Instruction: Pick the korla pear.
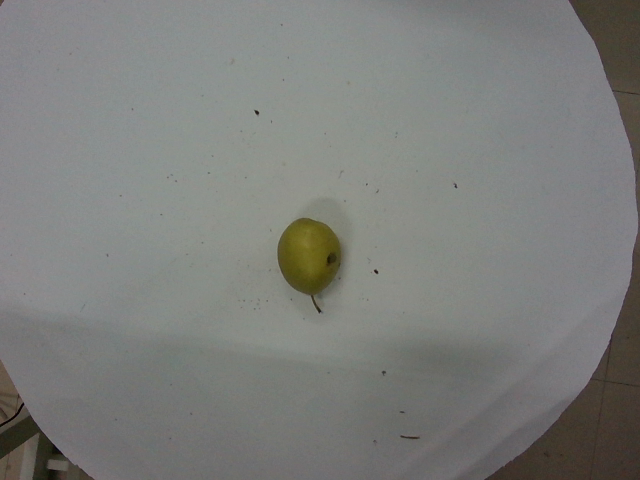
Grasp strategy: vertical